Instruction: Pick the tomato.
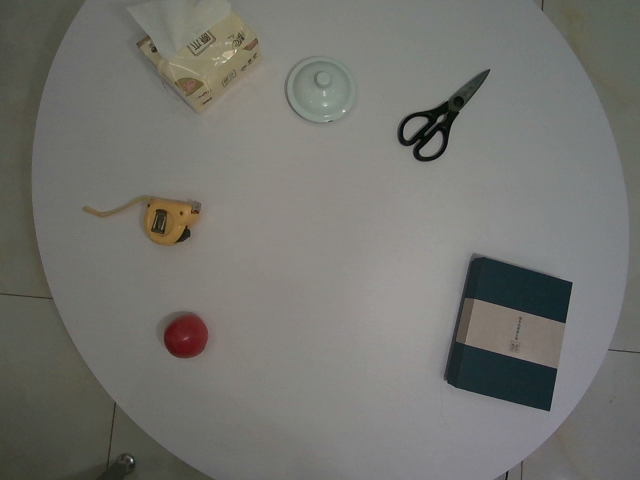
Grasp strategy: vertical